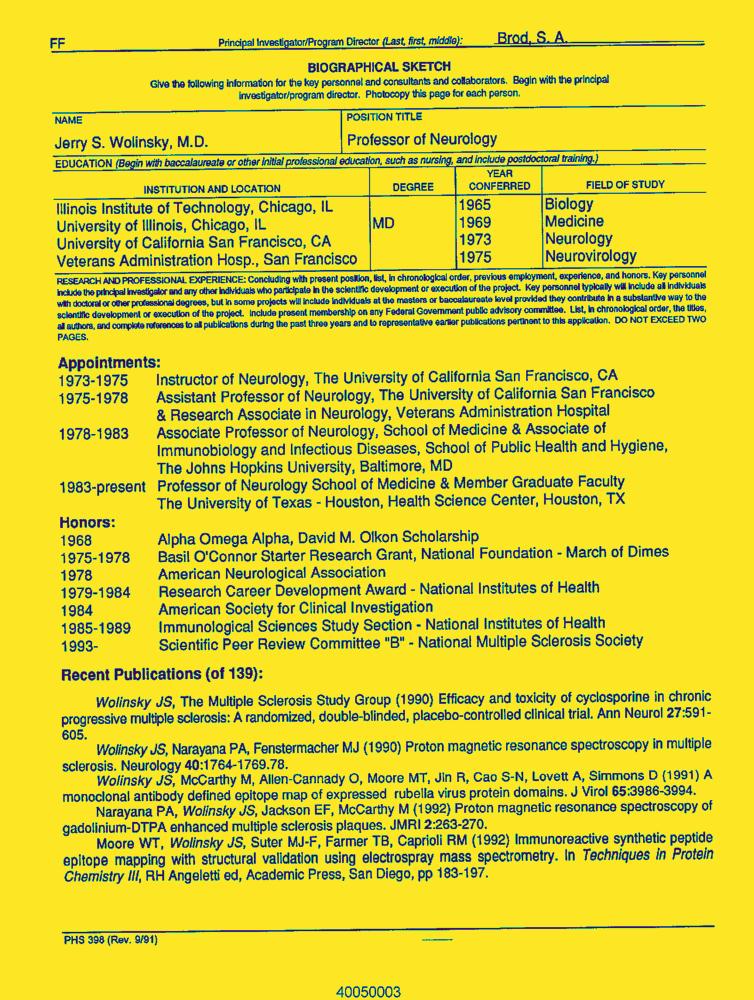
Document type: Resume-Doc